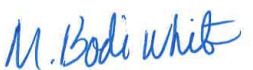
Signature of: bodi white